Question: Which state is mentioned in the document?
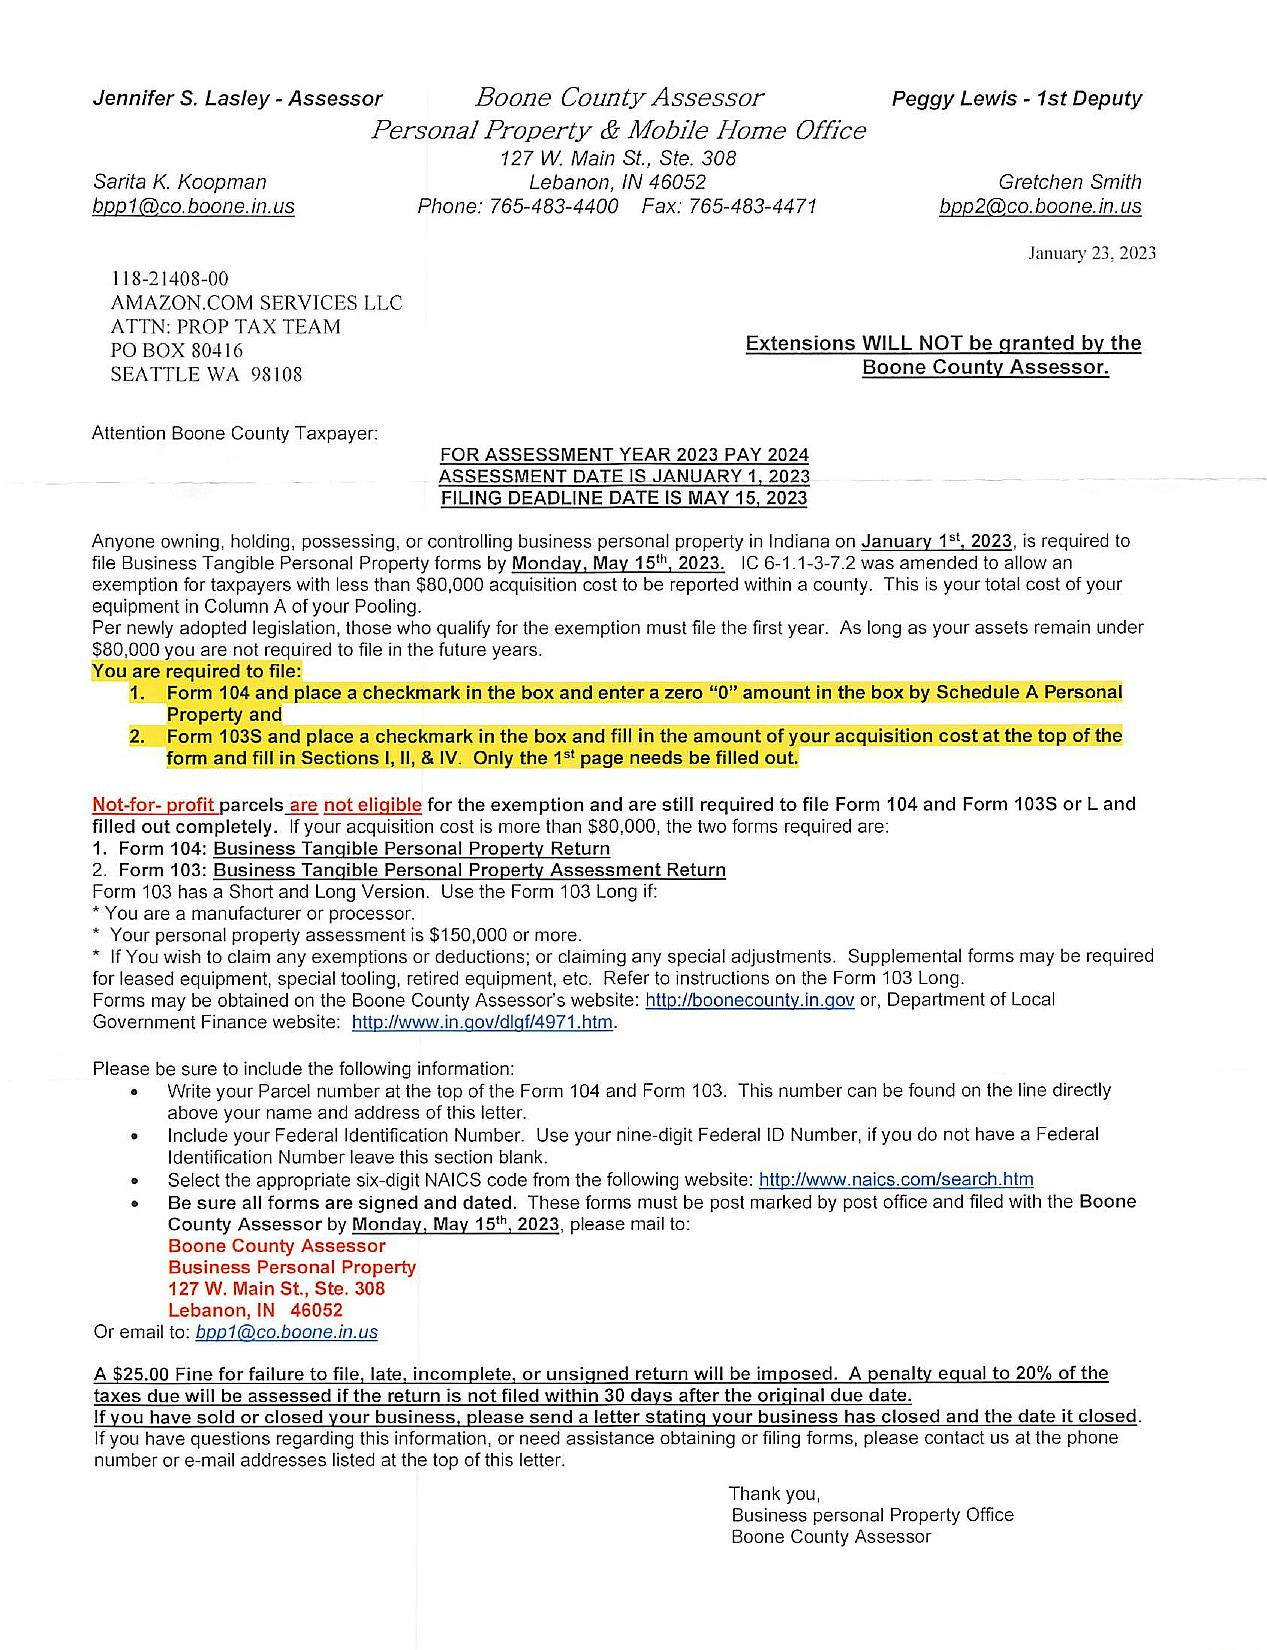
Answer: "IN"